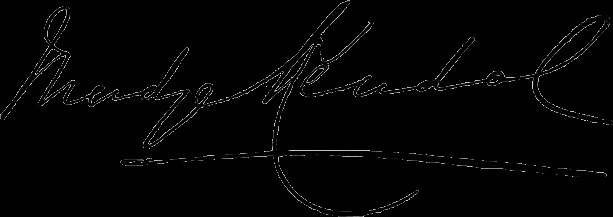
Signature of: madge kendal